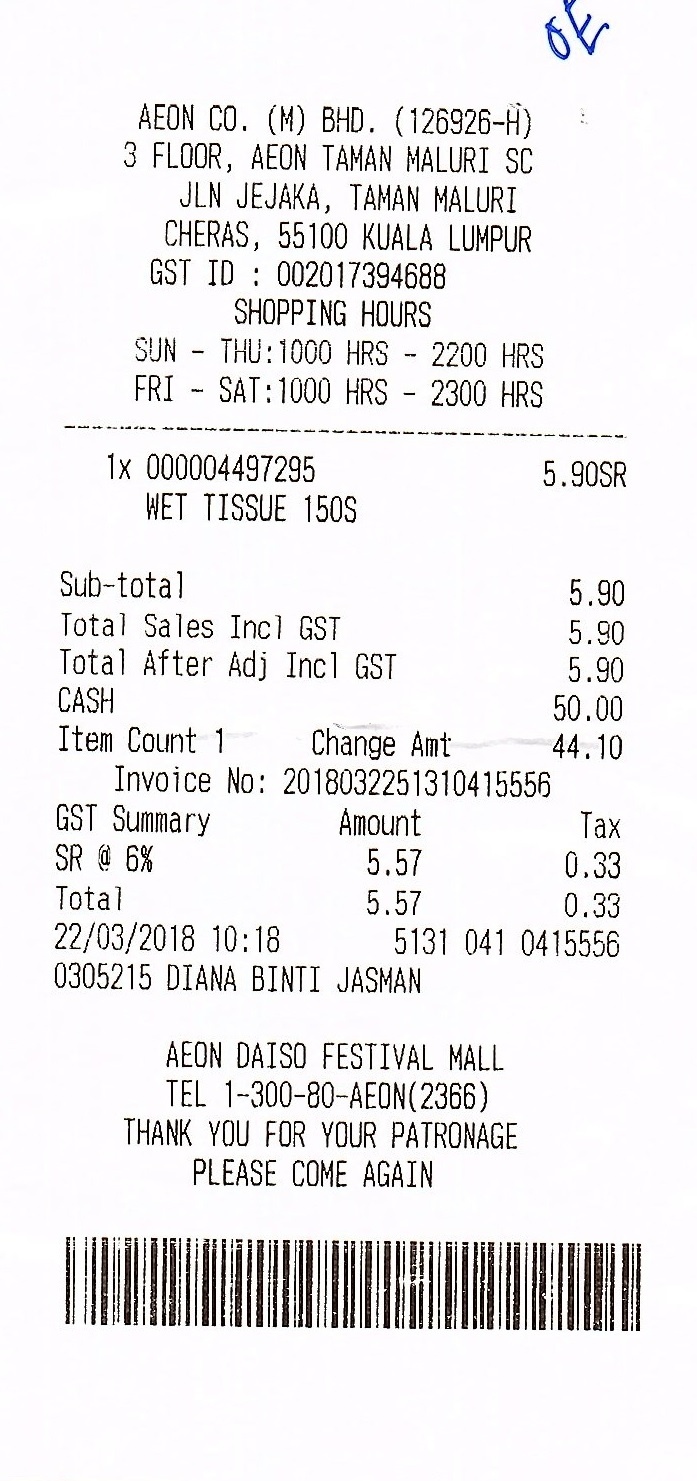
AEON CO. (M) BHD. (126926-H)
3 FLOOR, AEON TAMAN MALURI SC
JLN JEJAKA, TAMAN MALURI
CHERAS, 55100 KUALA LUMPUR
GST ID: 002017394688
SHOPPING HOURS
SUN - THU: 1000 HRS - 2200 HRS
FRI - SAT: 1000 HRS - 2300 HRS
1X 000004497295
5.90SR
WET TISSUE 150S
SUB-TOTAL
5.90
TOTAL SALES INCL GST
5.90
TOTAL AFTER ADJ INCL GST
5.90
CASH
50.00
ITEM COUNT 1
CHANGE AMT
44.10
INVOICE NO:
2018032251310415556
GST SUMMARY
AMOUNT
TAX
SR @ 6%
5.57
0.33
TOTAL
5.57
0.33
22/03/2018 10:18
5131 041 0415556
0305215 DIANA BINTI JASMAN
AEON DAISO FESTIVAL MALL
TEL 1-300-80-AEON(2366)
THANK YOU FOR YOUR PATRONAGE
PLEASE COME AGAIN